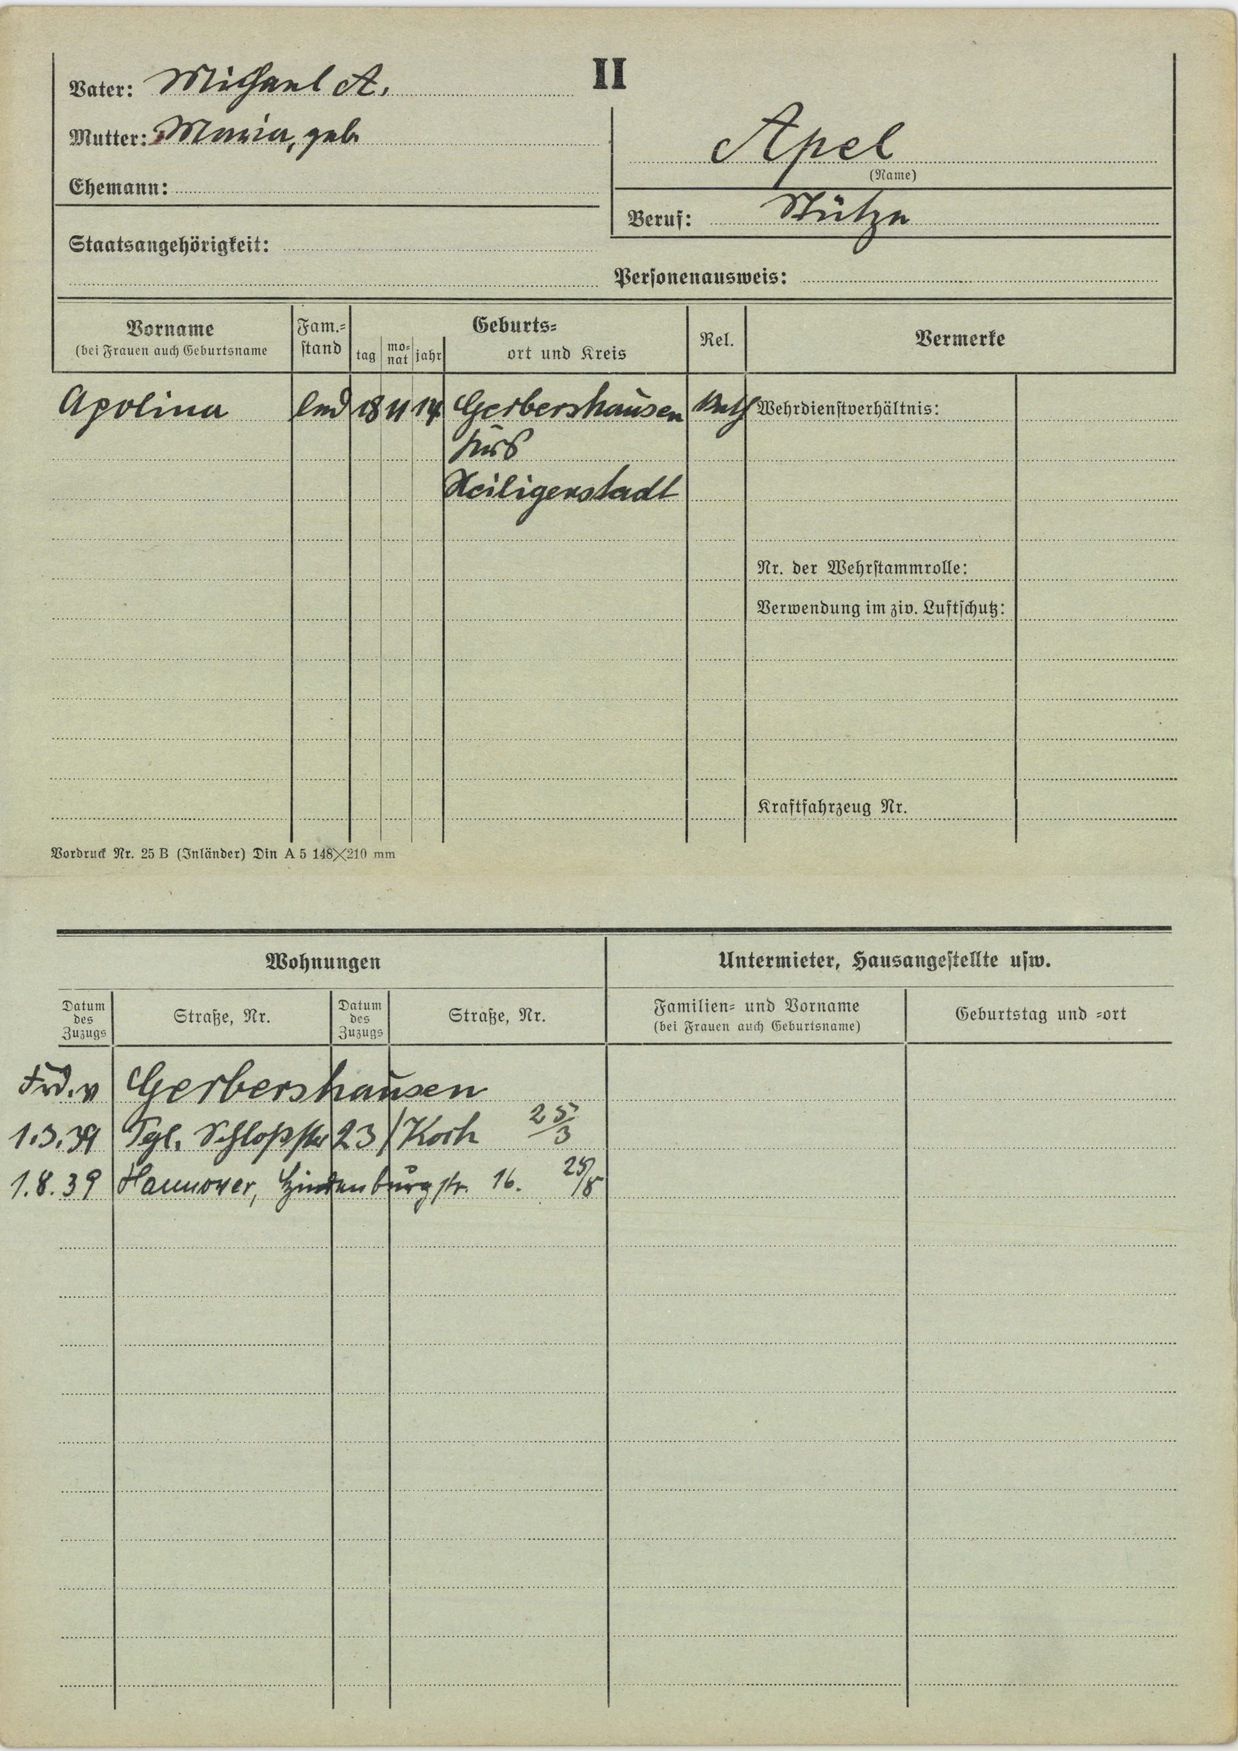
Apel